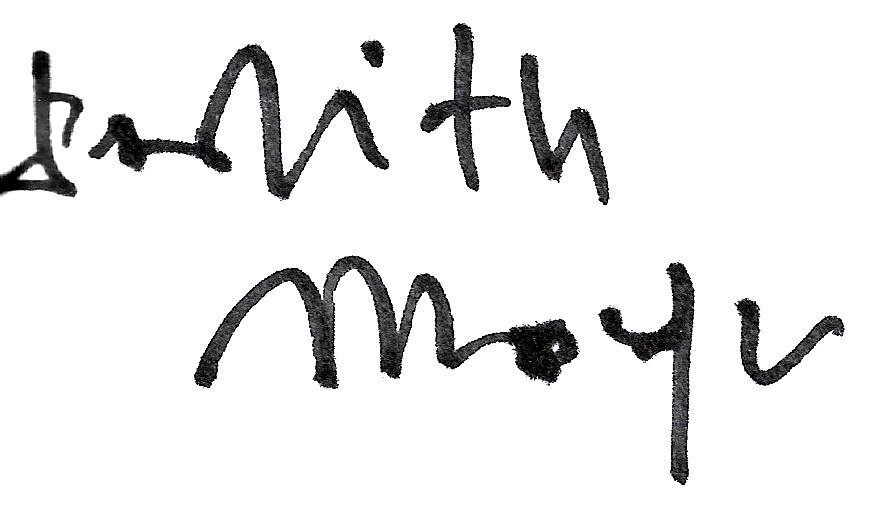
Signature of: judith magre